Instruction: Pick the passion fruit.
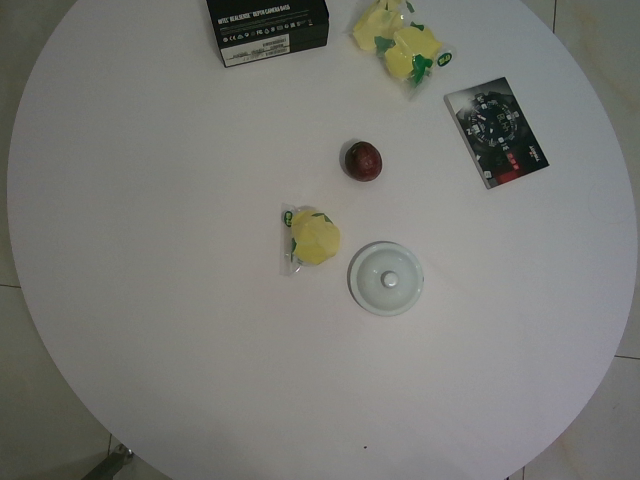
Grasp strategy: vertical